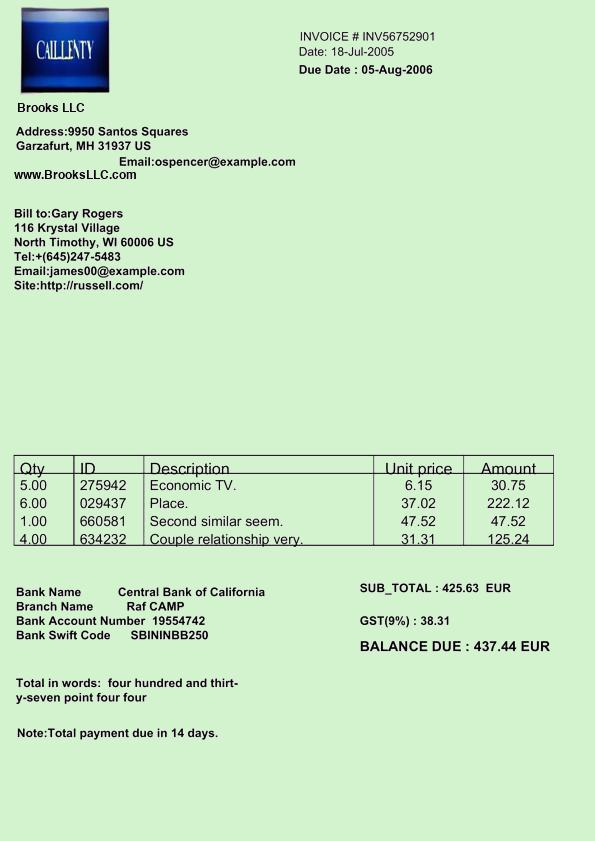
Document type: Invoice